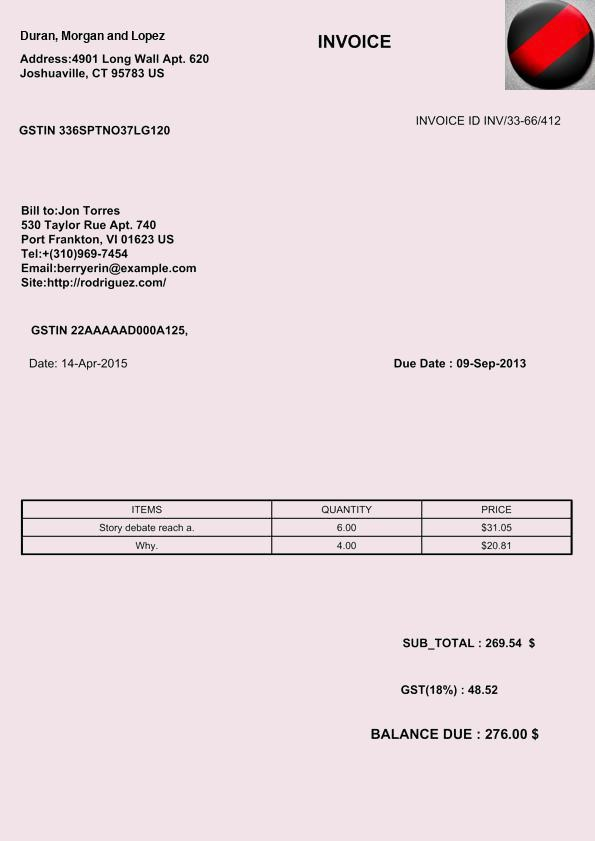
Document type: Invoice